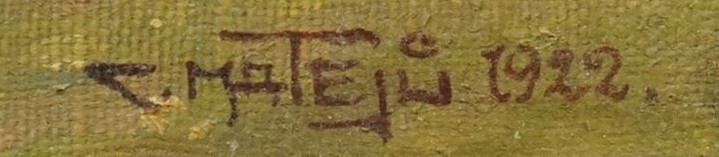
Signature of: celestýn matějů